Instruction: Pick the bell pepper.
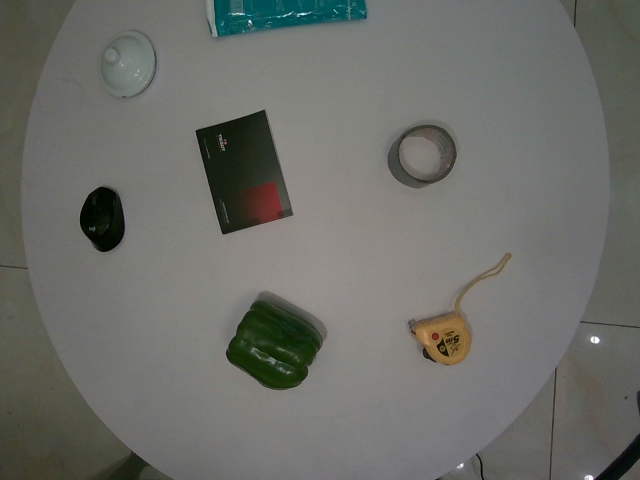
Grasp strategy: vertical